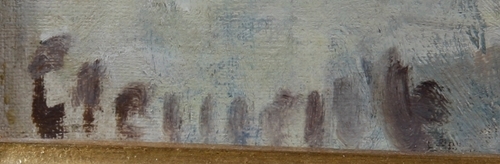
Signature of: gad frederik clement